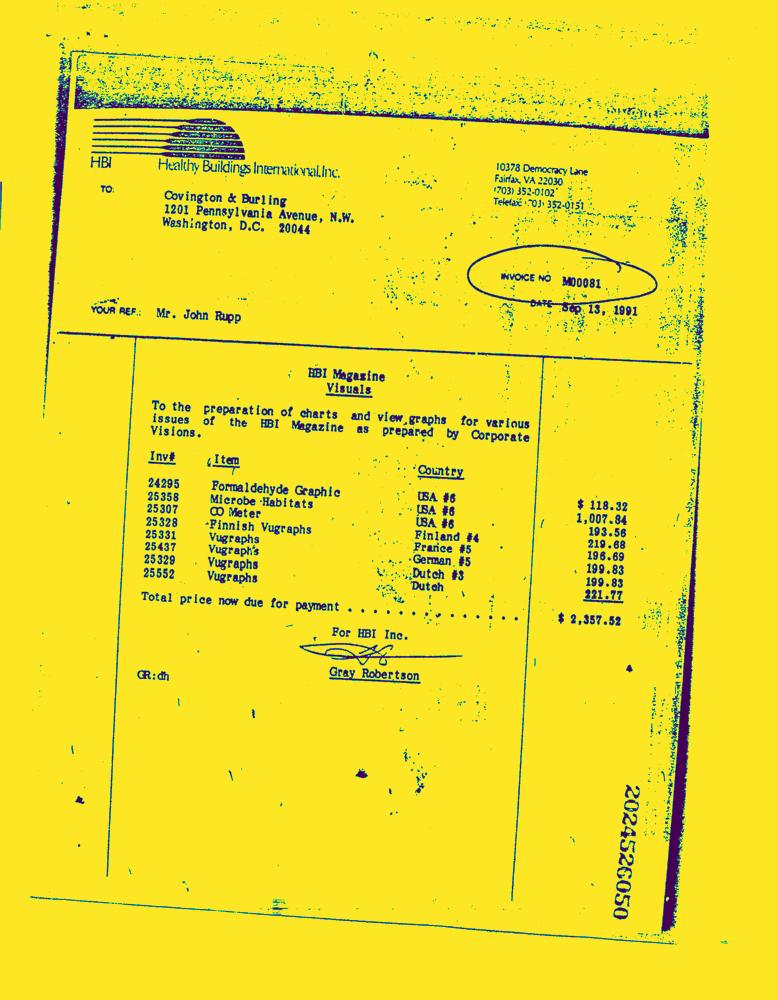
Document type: Invoice-Doc